Question: What is the earliest payment due date mentioned in the document?
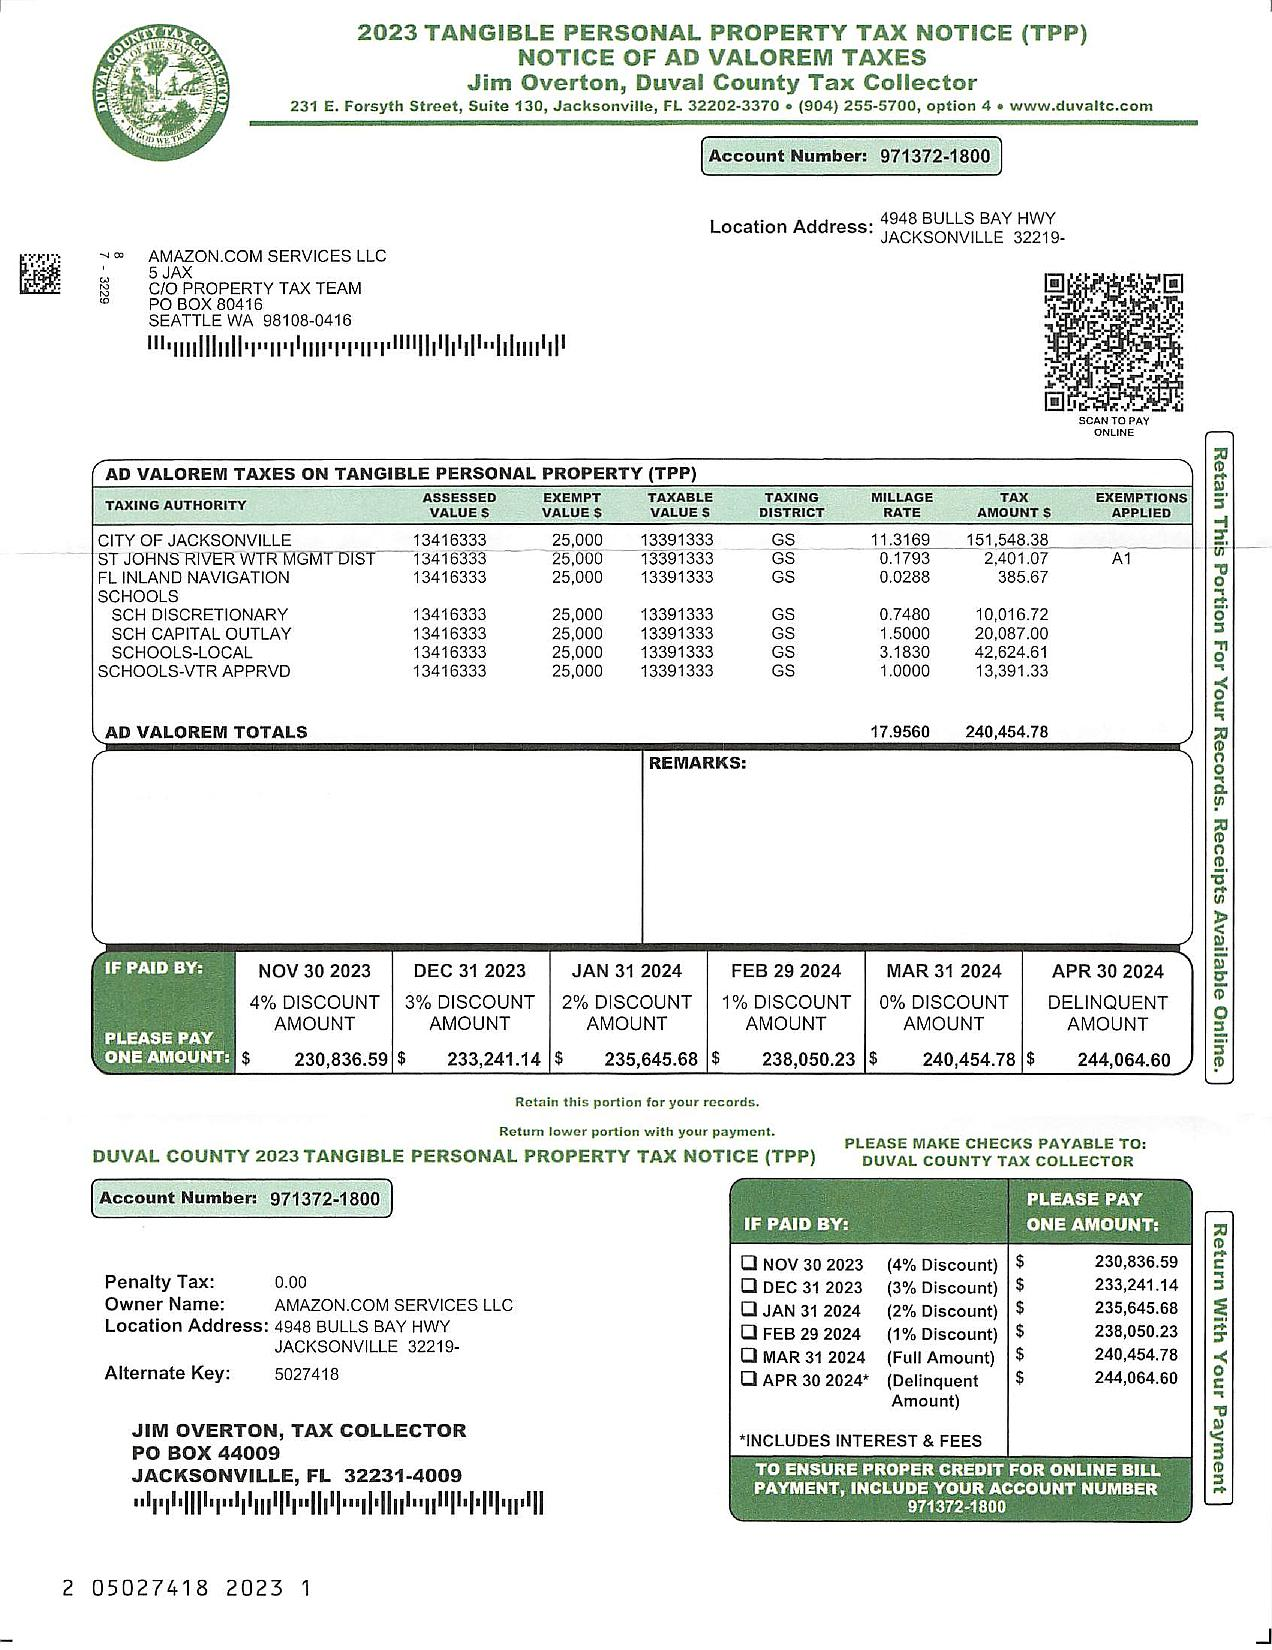
Answer: "NOV 30 2023"